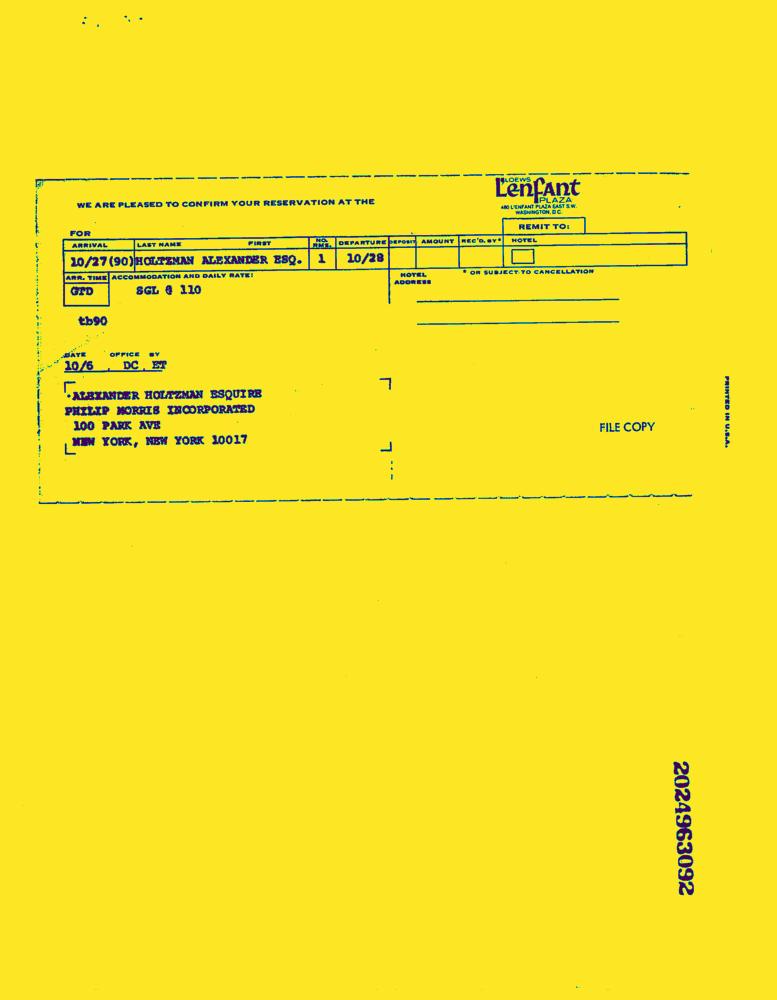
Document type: Invoice-Doc